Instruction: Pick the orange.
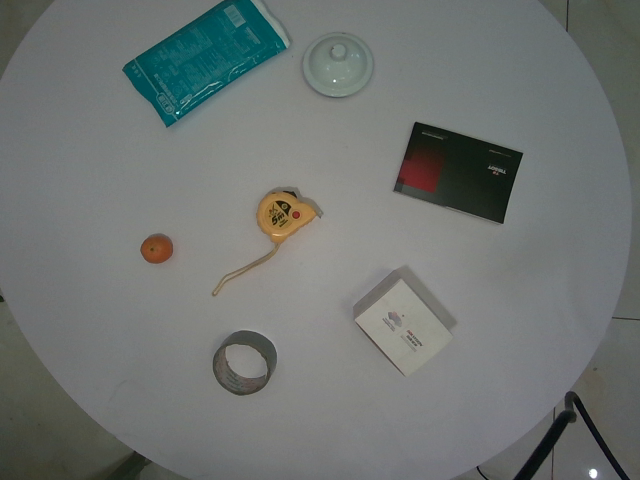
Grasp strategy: vertical